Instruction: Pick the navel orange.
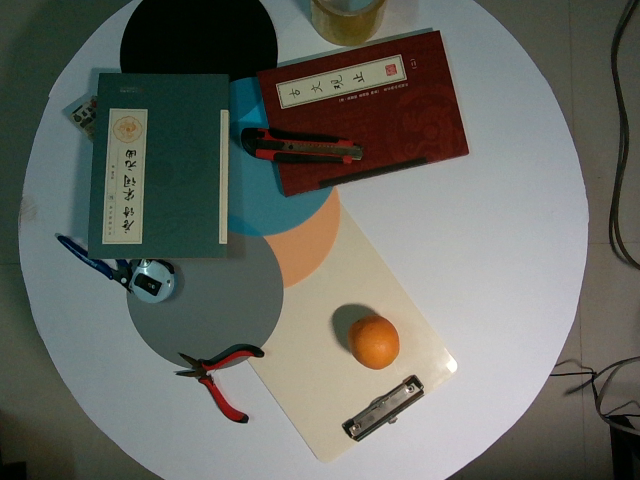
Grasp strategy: vertical